Question: How is the history relevant to the case?
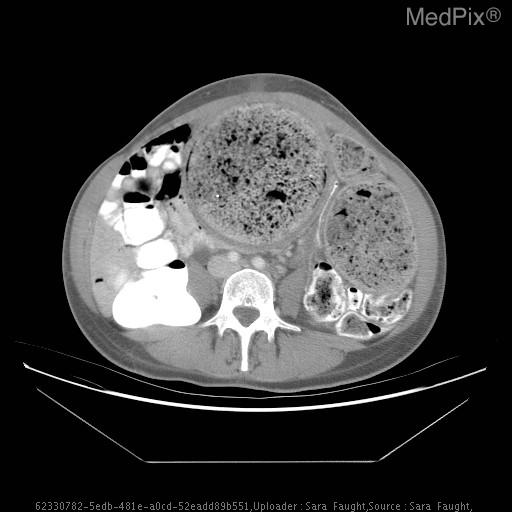
Answer: The patient's history of 33 year old woman with constipation since childhood. She presented with abdominal distension and pain. is key in understanding the case.